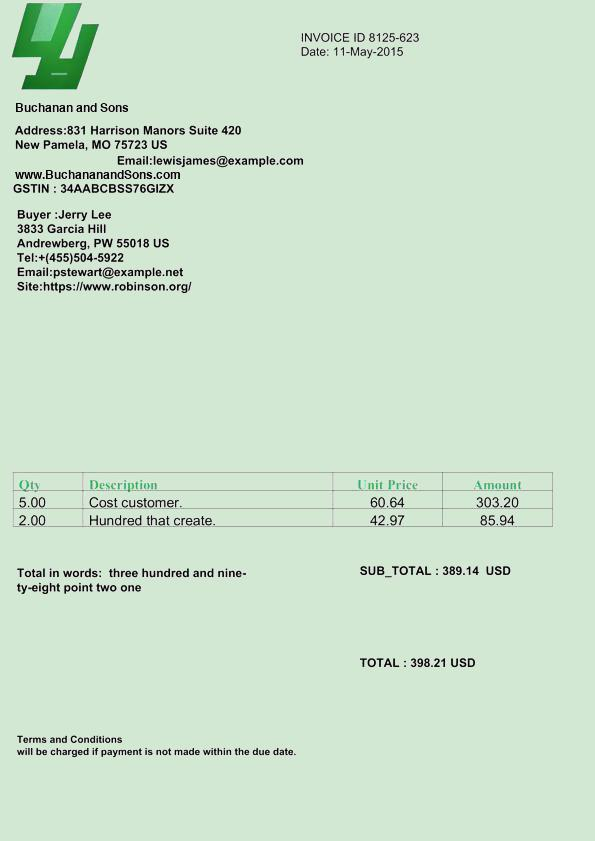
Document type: Invoice